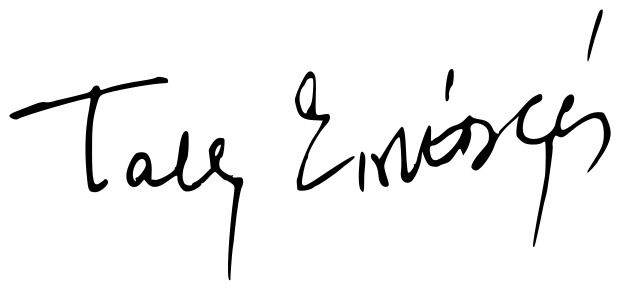
Signature of: takis sinopoulos